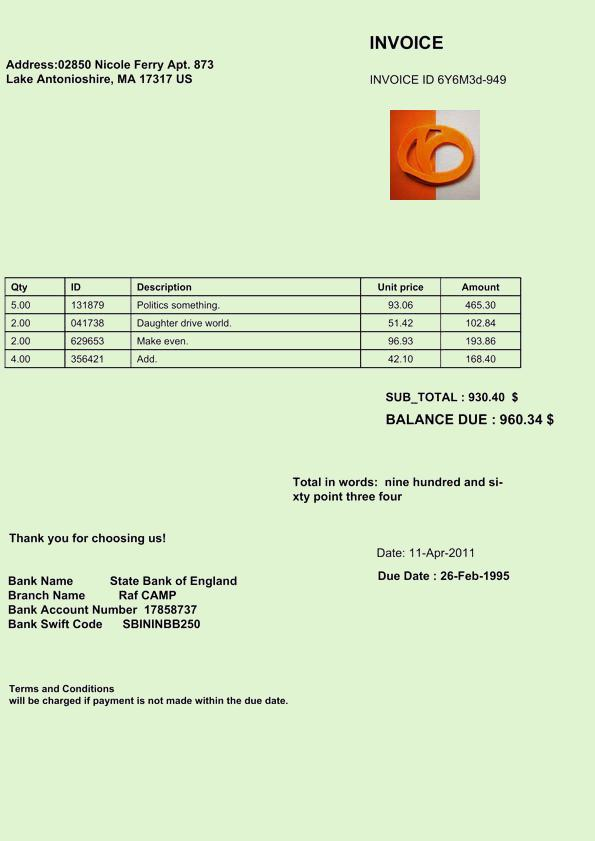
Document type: Invoice